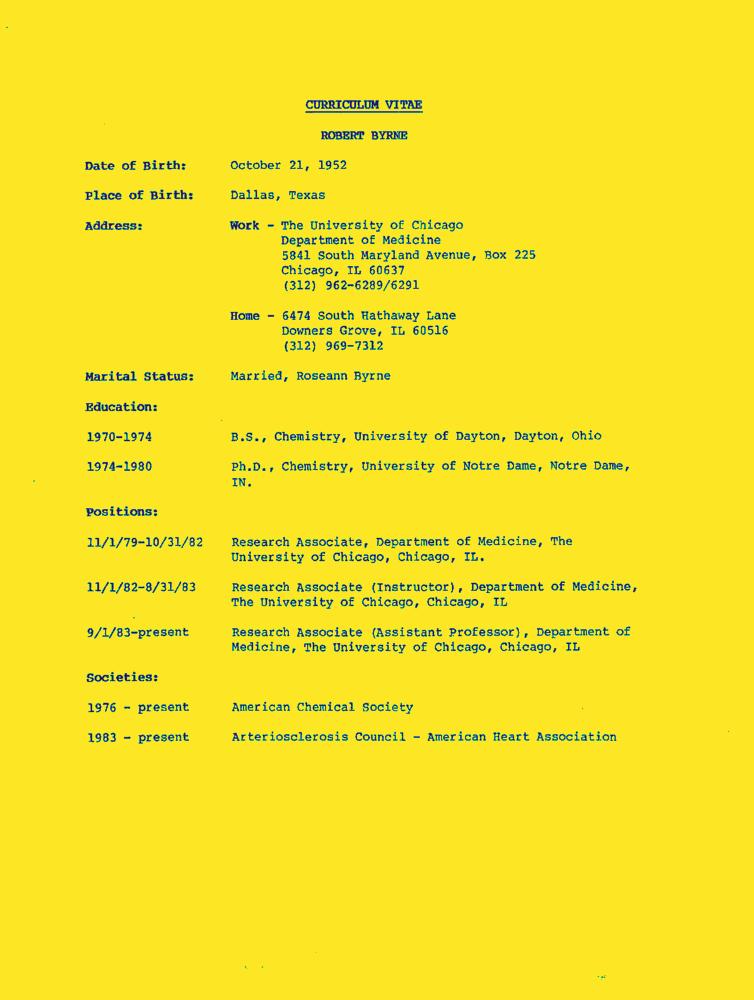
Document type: Resume-Doc